Question: In what way does the history help explain the case?
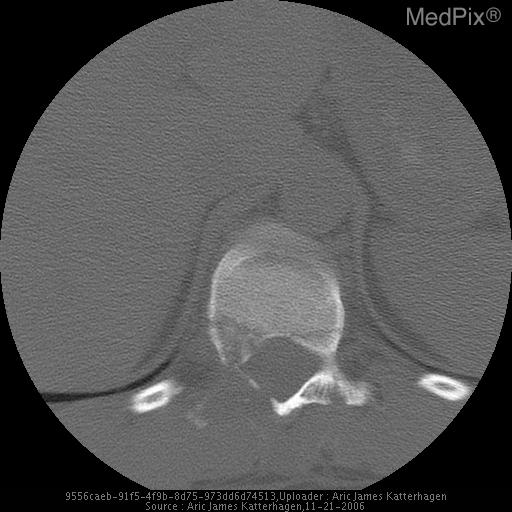
Answer: The patient's history of 21 year old man with back pain after a motor vehicle accident. is key in understanding the case.